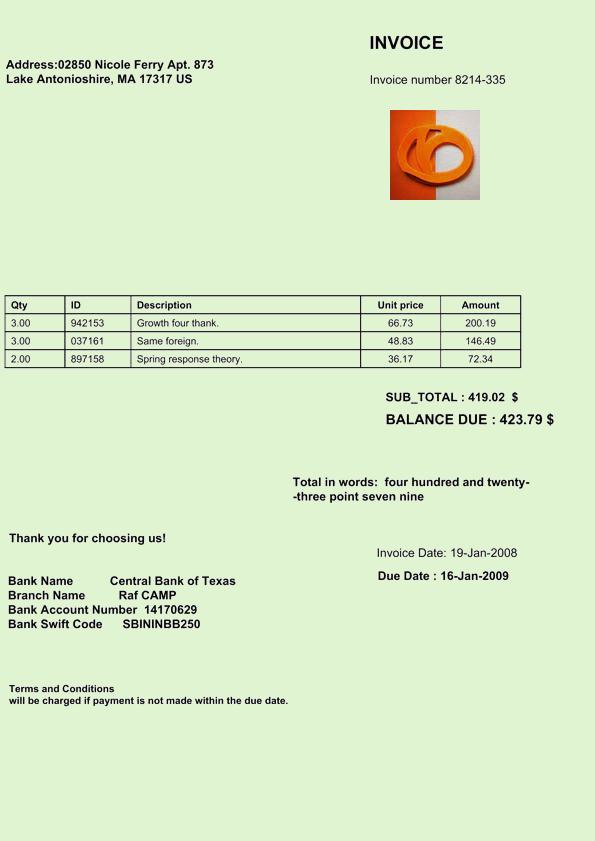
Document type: Invoice